Question: What type of tax is indicated in the document, personal property or real estate?
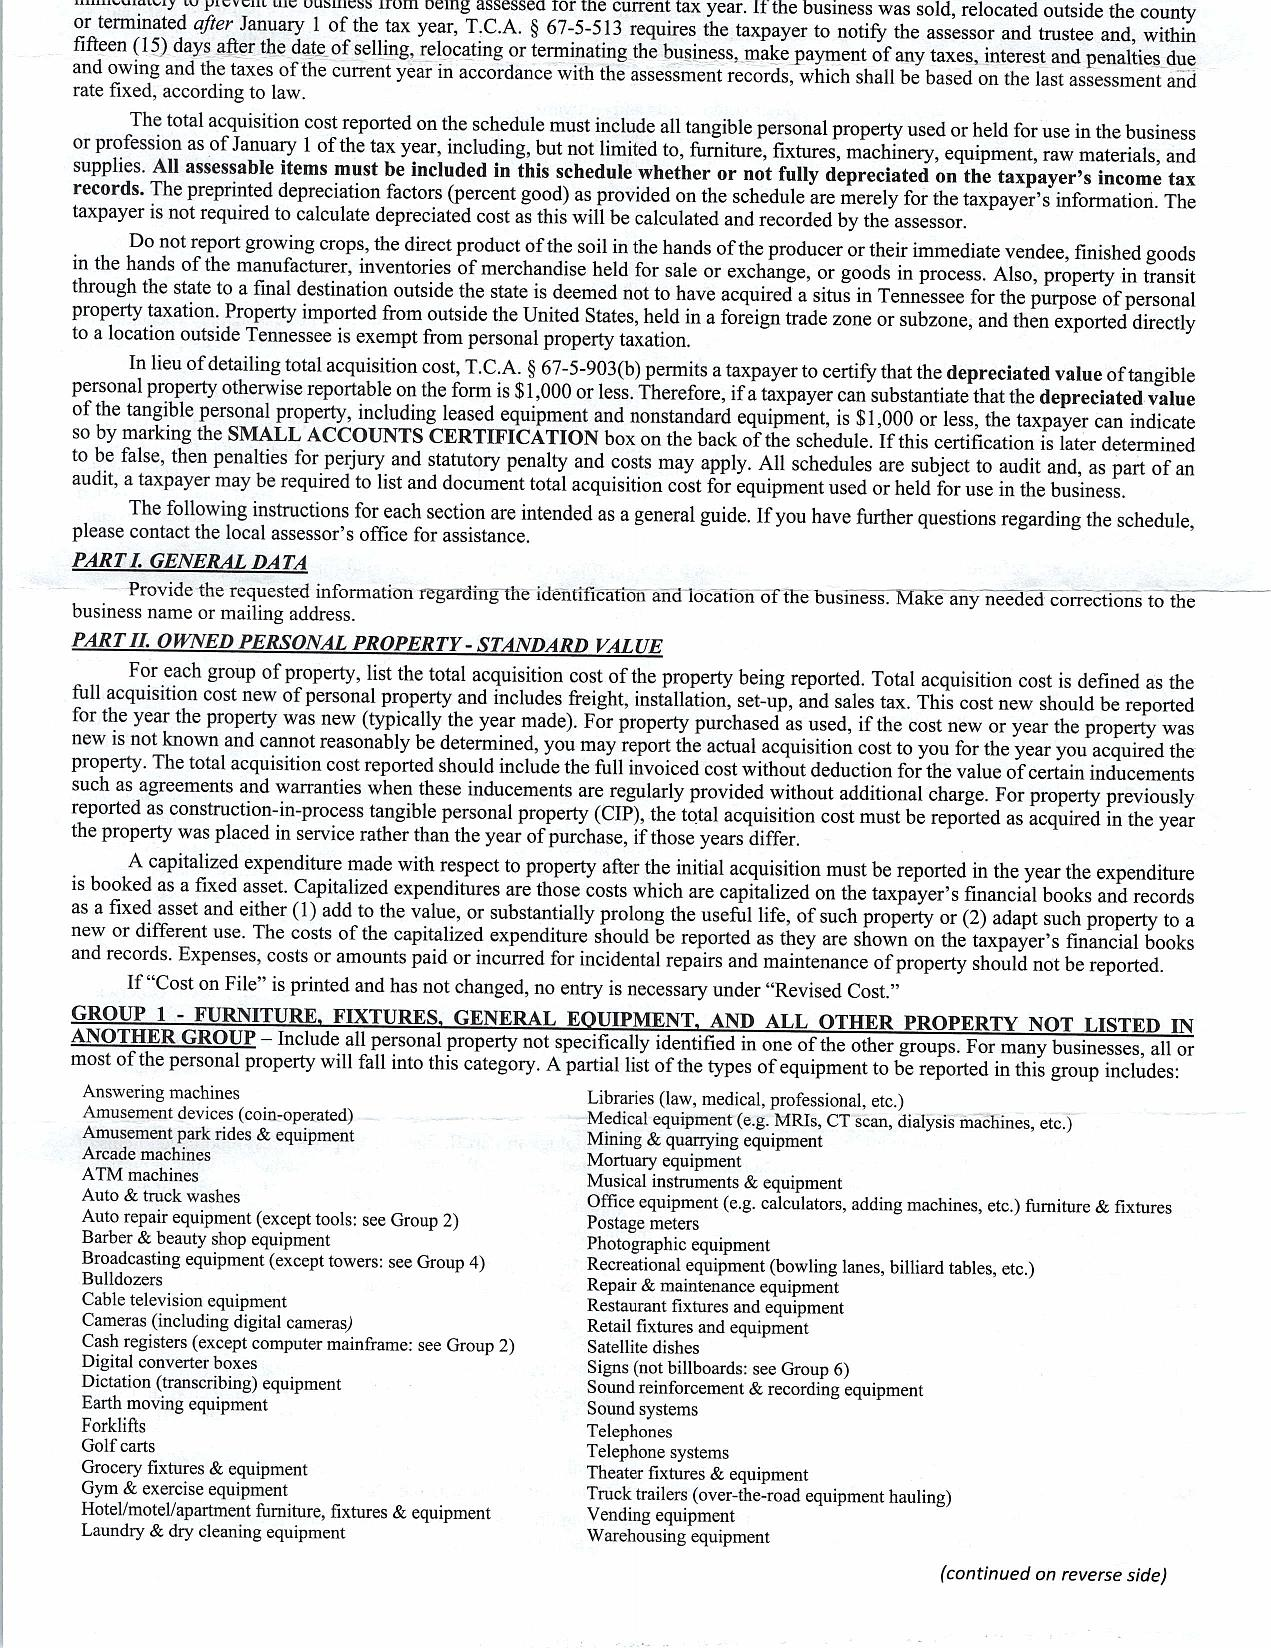
Answer: "Personal Property Tax"